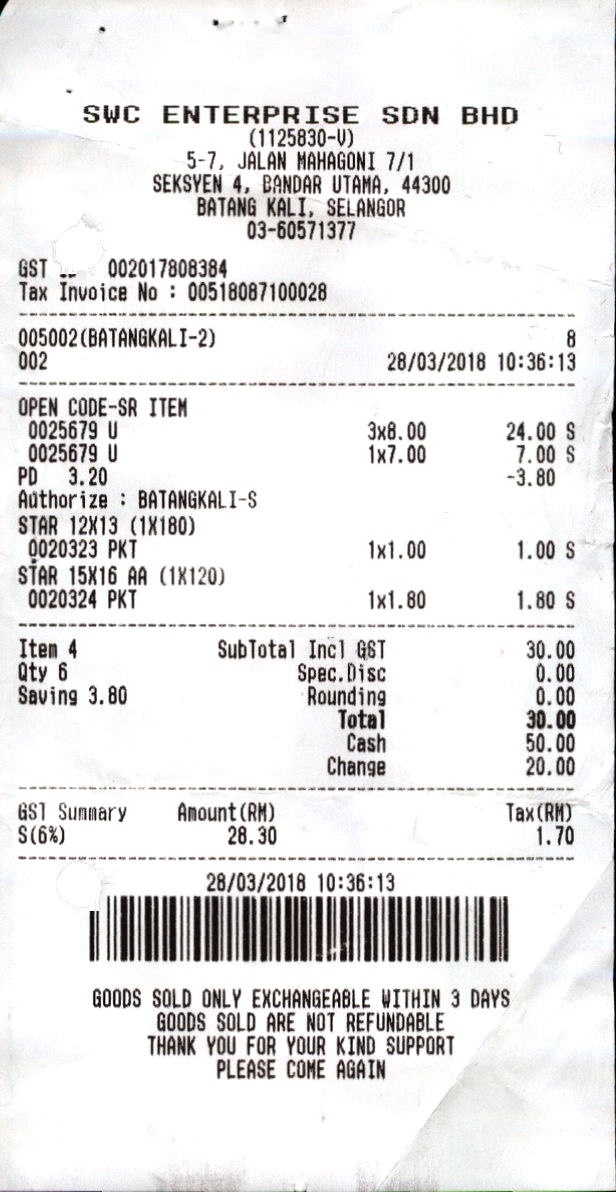
SWC ENTERPRISE SDN BHD
(1125830-V)
5-7, JALAN MAHAGONI 7/1
SEKSYEN 4, BANDAR UTAMA, 44300
BATANG KALI, SELANGOR
03-60571377
GST
002017808384
TAX INVOICE NO : 00518087100028
005002(BATANGKALI-2)
8
002
28/03/2018
10:36:13
OPEN CODE-SR ITEM
0025679 U
3X8.00
24.00 S
0025679 U
1X7.00
7.00 S
PD
3.20
-3.80
AUTHORIZE : BATANGKALI-S
STAR 12X13 (1X180)
0020329 PKT
1X1.00
1.00 S
0020324 PKT
1X1.80
1.80 S
ITEM 4
SUBTOTAL INCL GST
30.00
QTY 6
SPEC.DISC
0.00
SAVING 3.80
ROUNDING
0.00
TOTAL
30.00
CASH
50.00
CHANGE
20.00
GST SUMMARY
AMOUNT(RM)
TAX(RM)
S(6%)
28.30
1.70
28/03/2018
10:36:13
GOODS SOLD ONLY EXCHANGEABLE WITHIN 3 DAYS
GOODS SOLD ARE NOT REFUNDABLE
THANK YOU FOR KIND SUPPORT
PLEASE COME AGAIN